Question: What is the address or location of the property listed in the document?
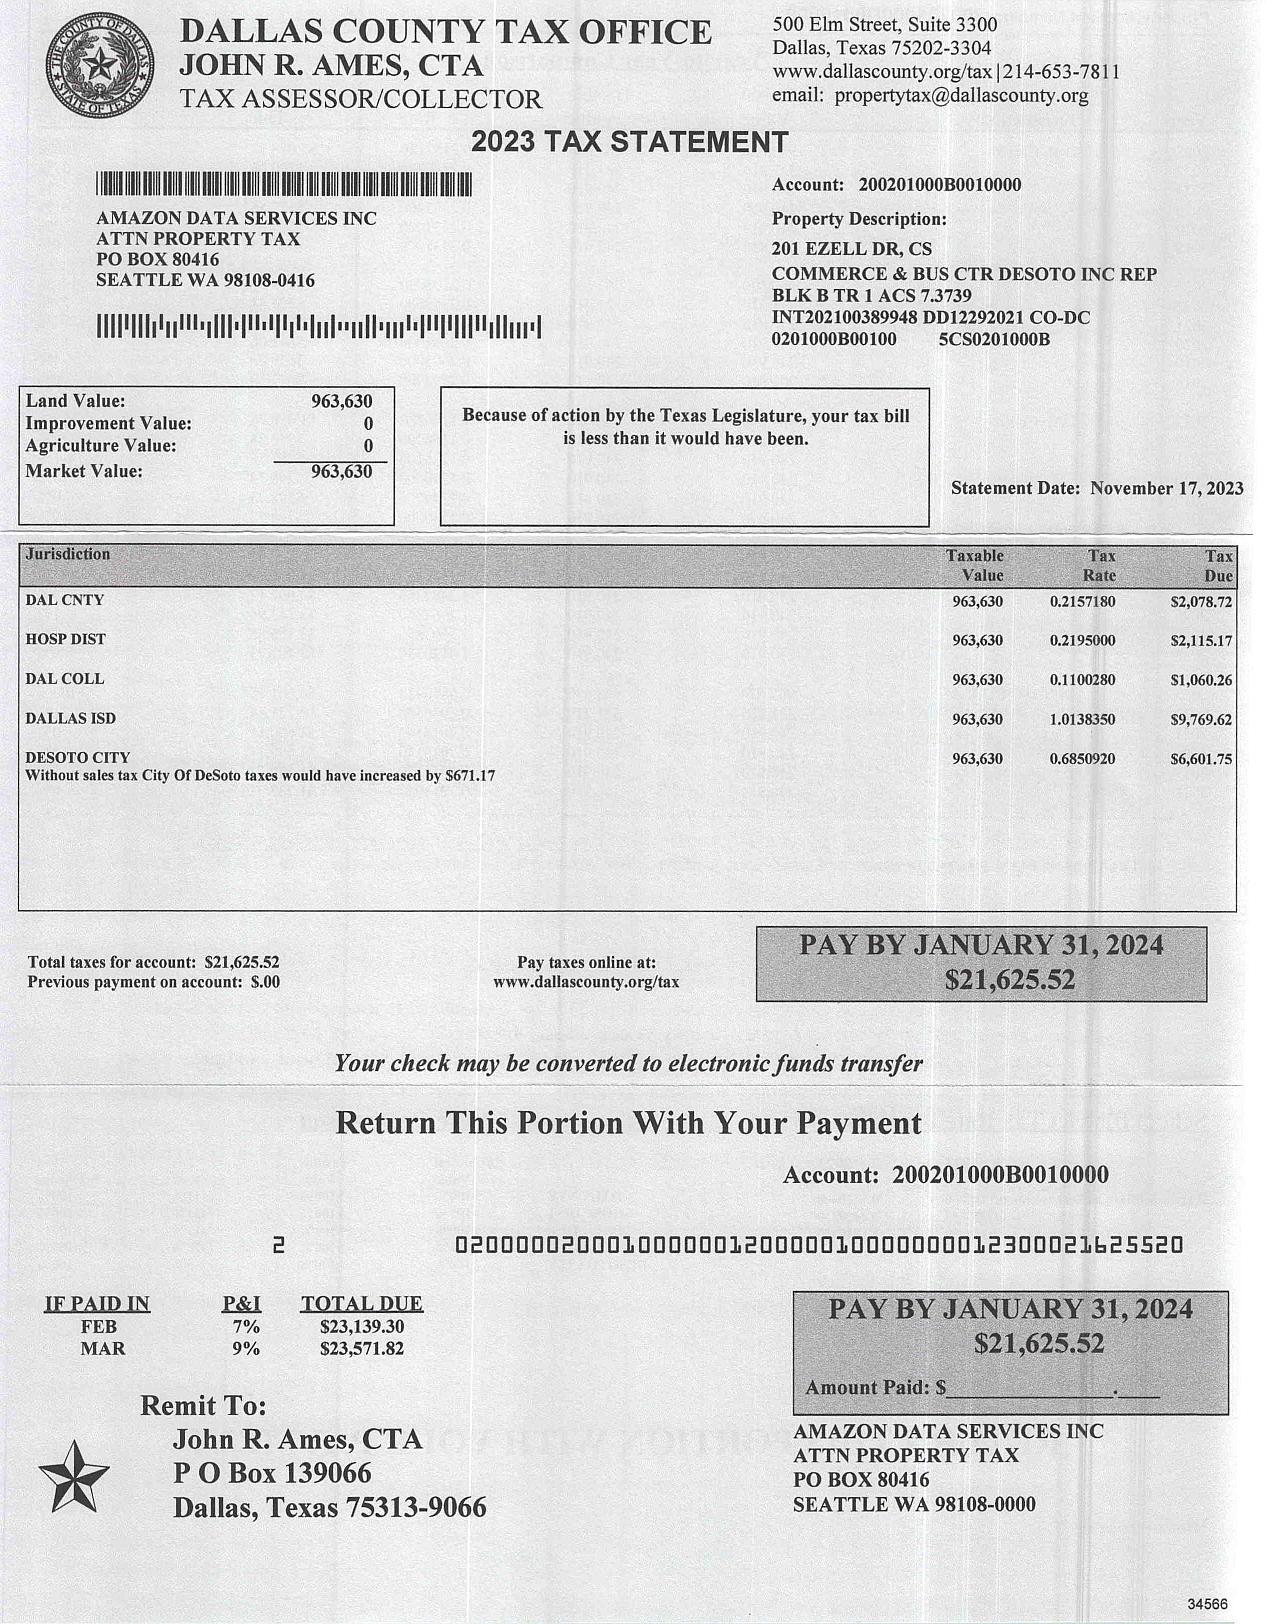
Answer: "201 EZELL DR, CS COMMERCE & BUS CTR DESOTO INC REP BLK B TR 1 ACS 7.5759"